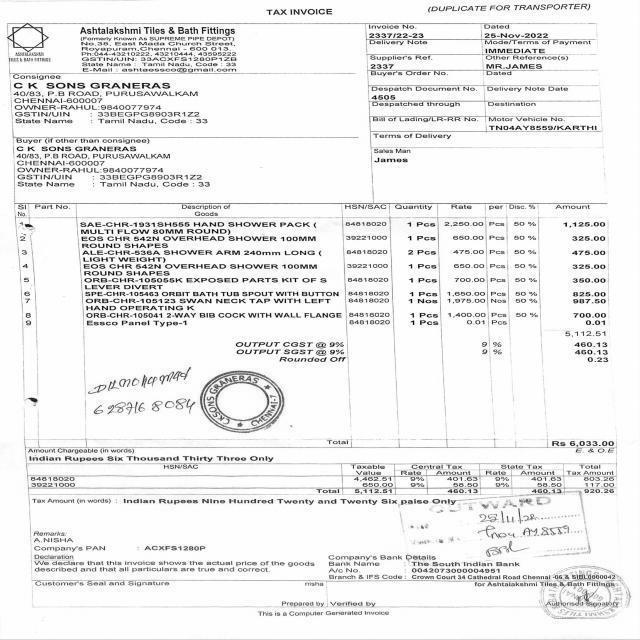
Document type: Invoice